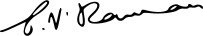
Signature of: chandrasekhara venkata raman